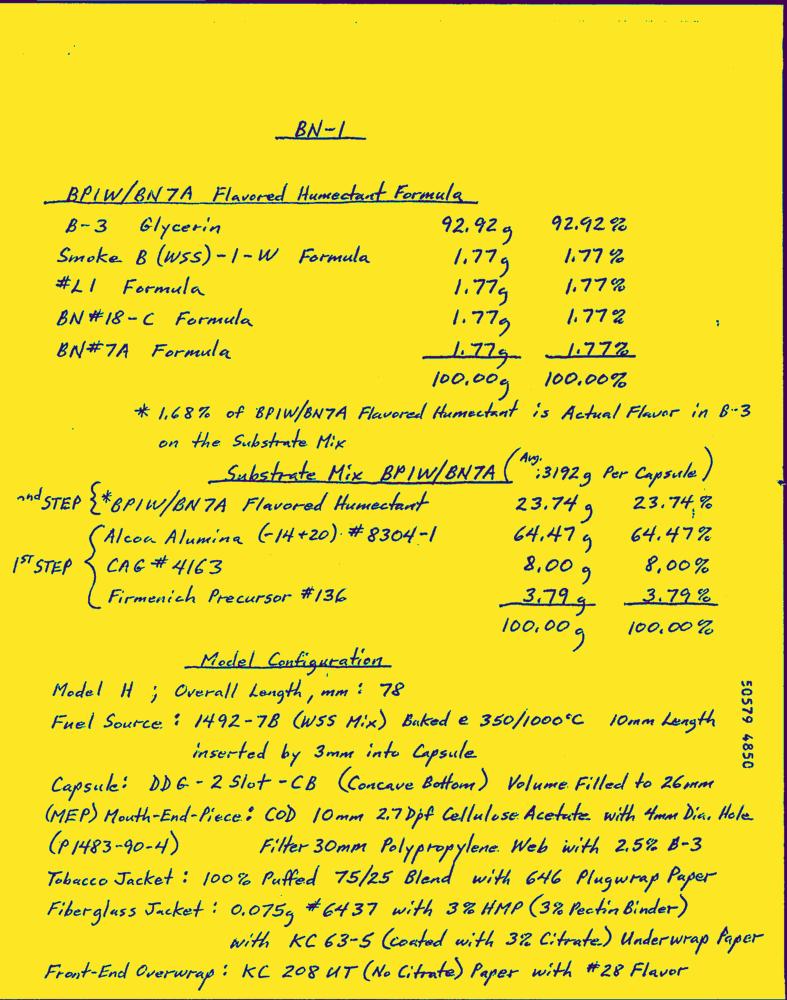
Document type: Hand-Written